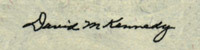
Signature of: david m kennedy